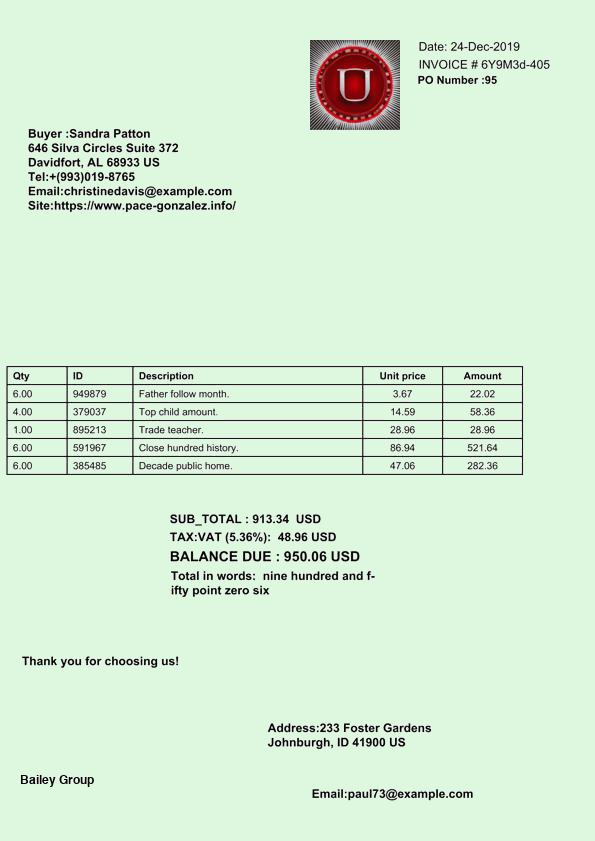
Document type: Invoice